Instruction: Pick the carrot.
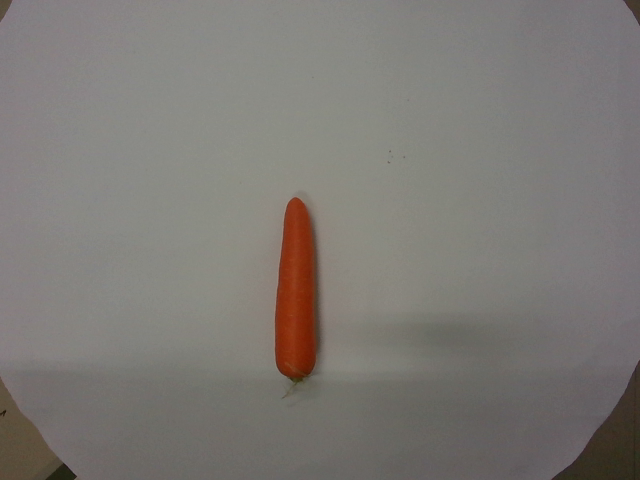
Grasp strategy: vertical